Question: What is the name of the tenant mentioned in the document?
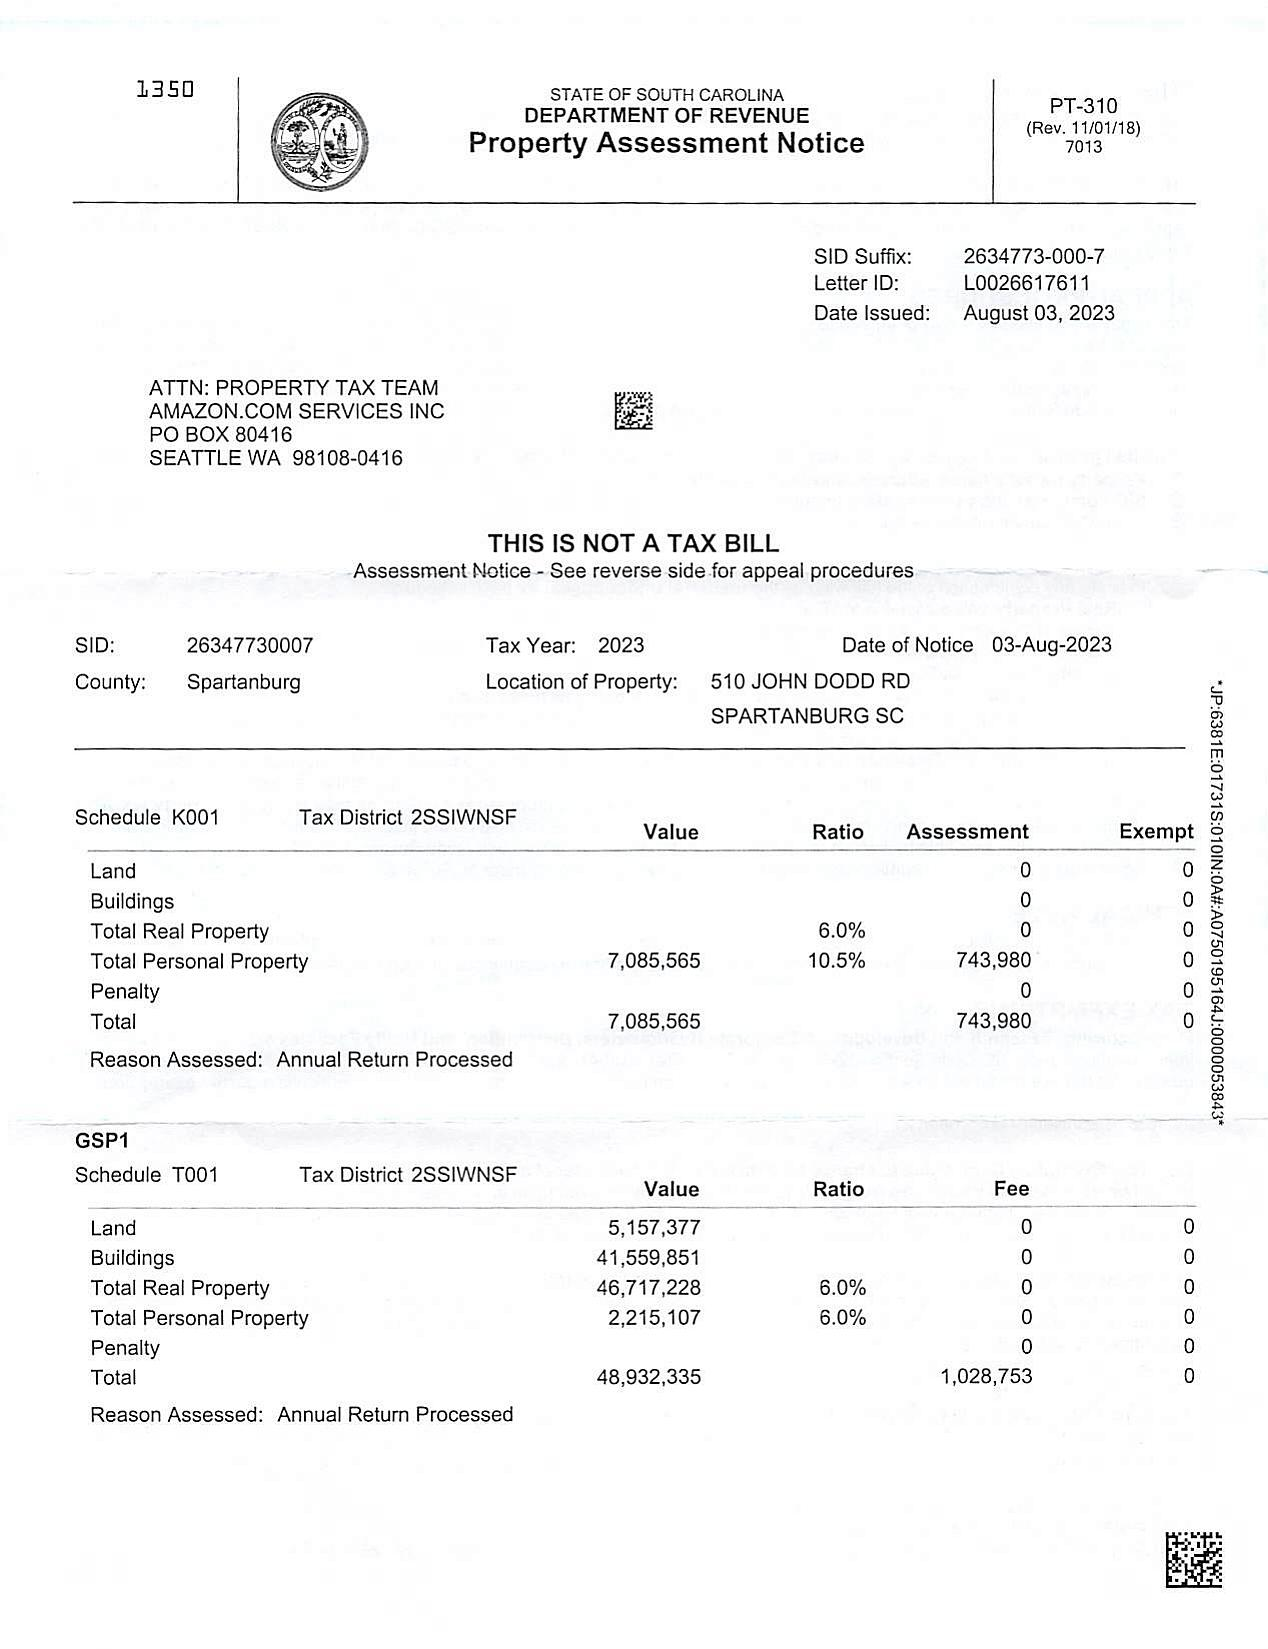
Answer: "AMAZON.COM SERVICES INC"